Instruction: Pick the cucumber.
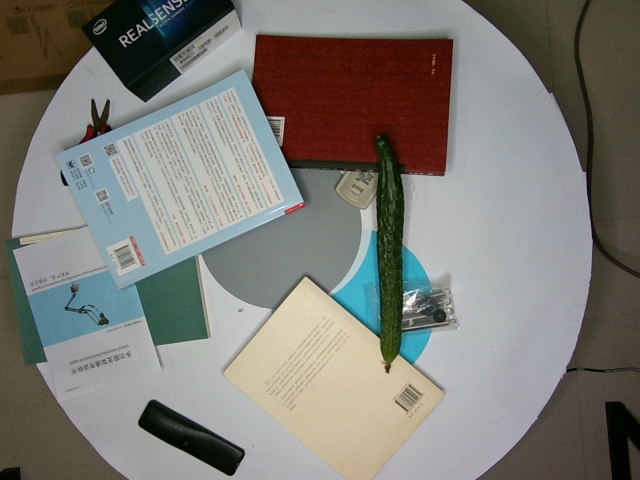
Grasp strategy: vertical